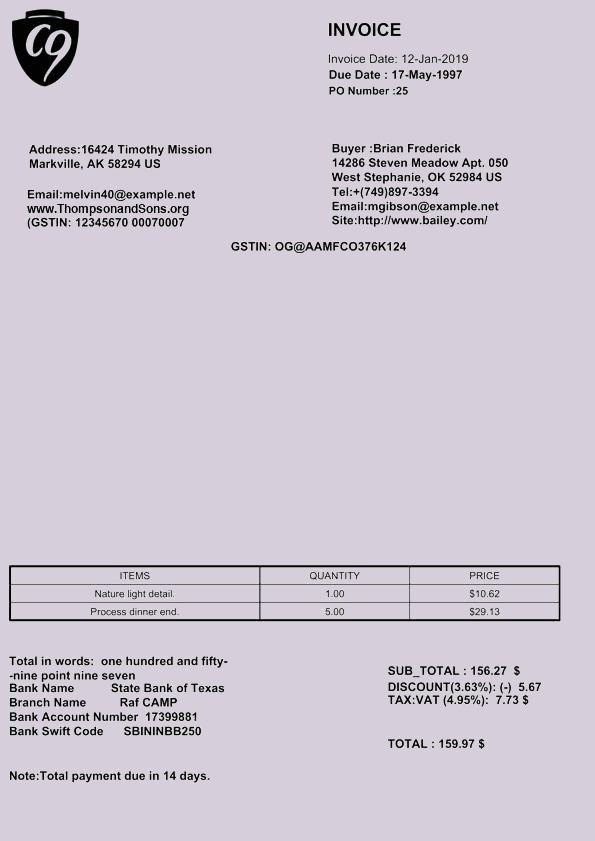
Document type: Invoice